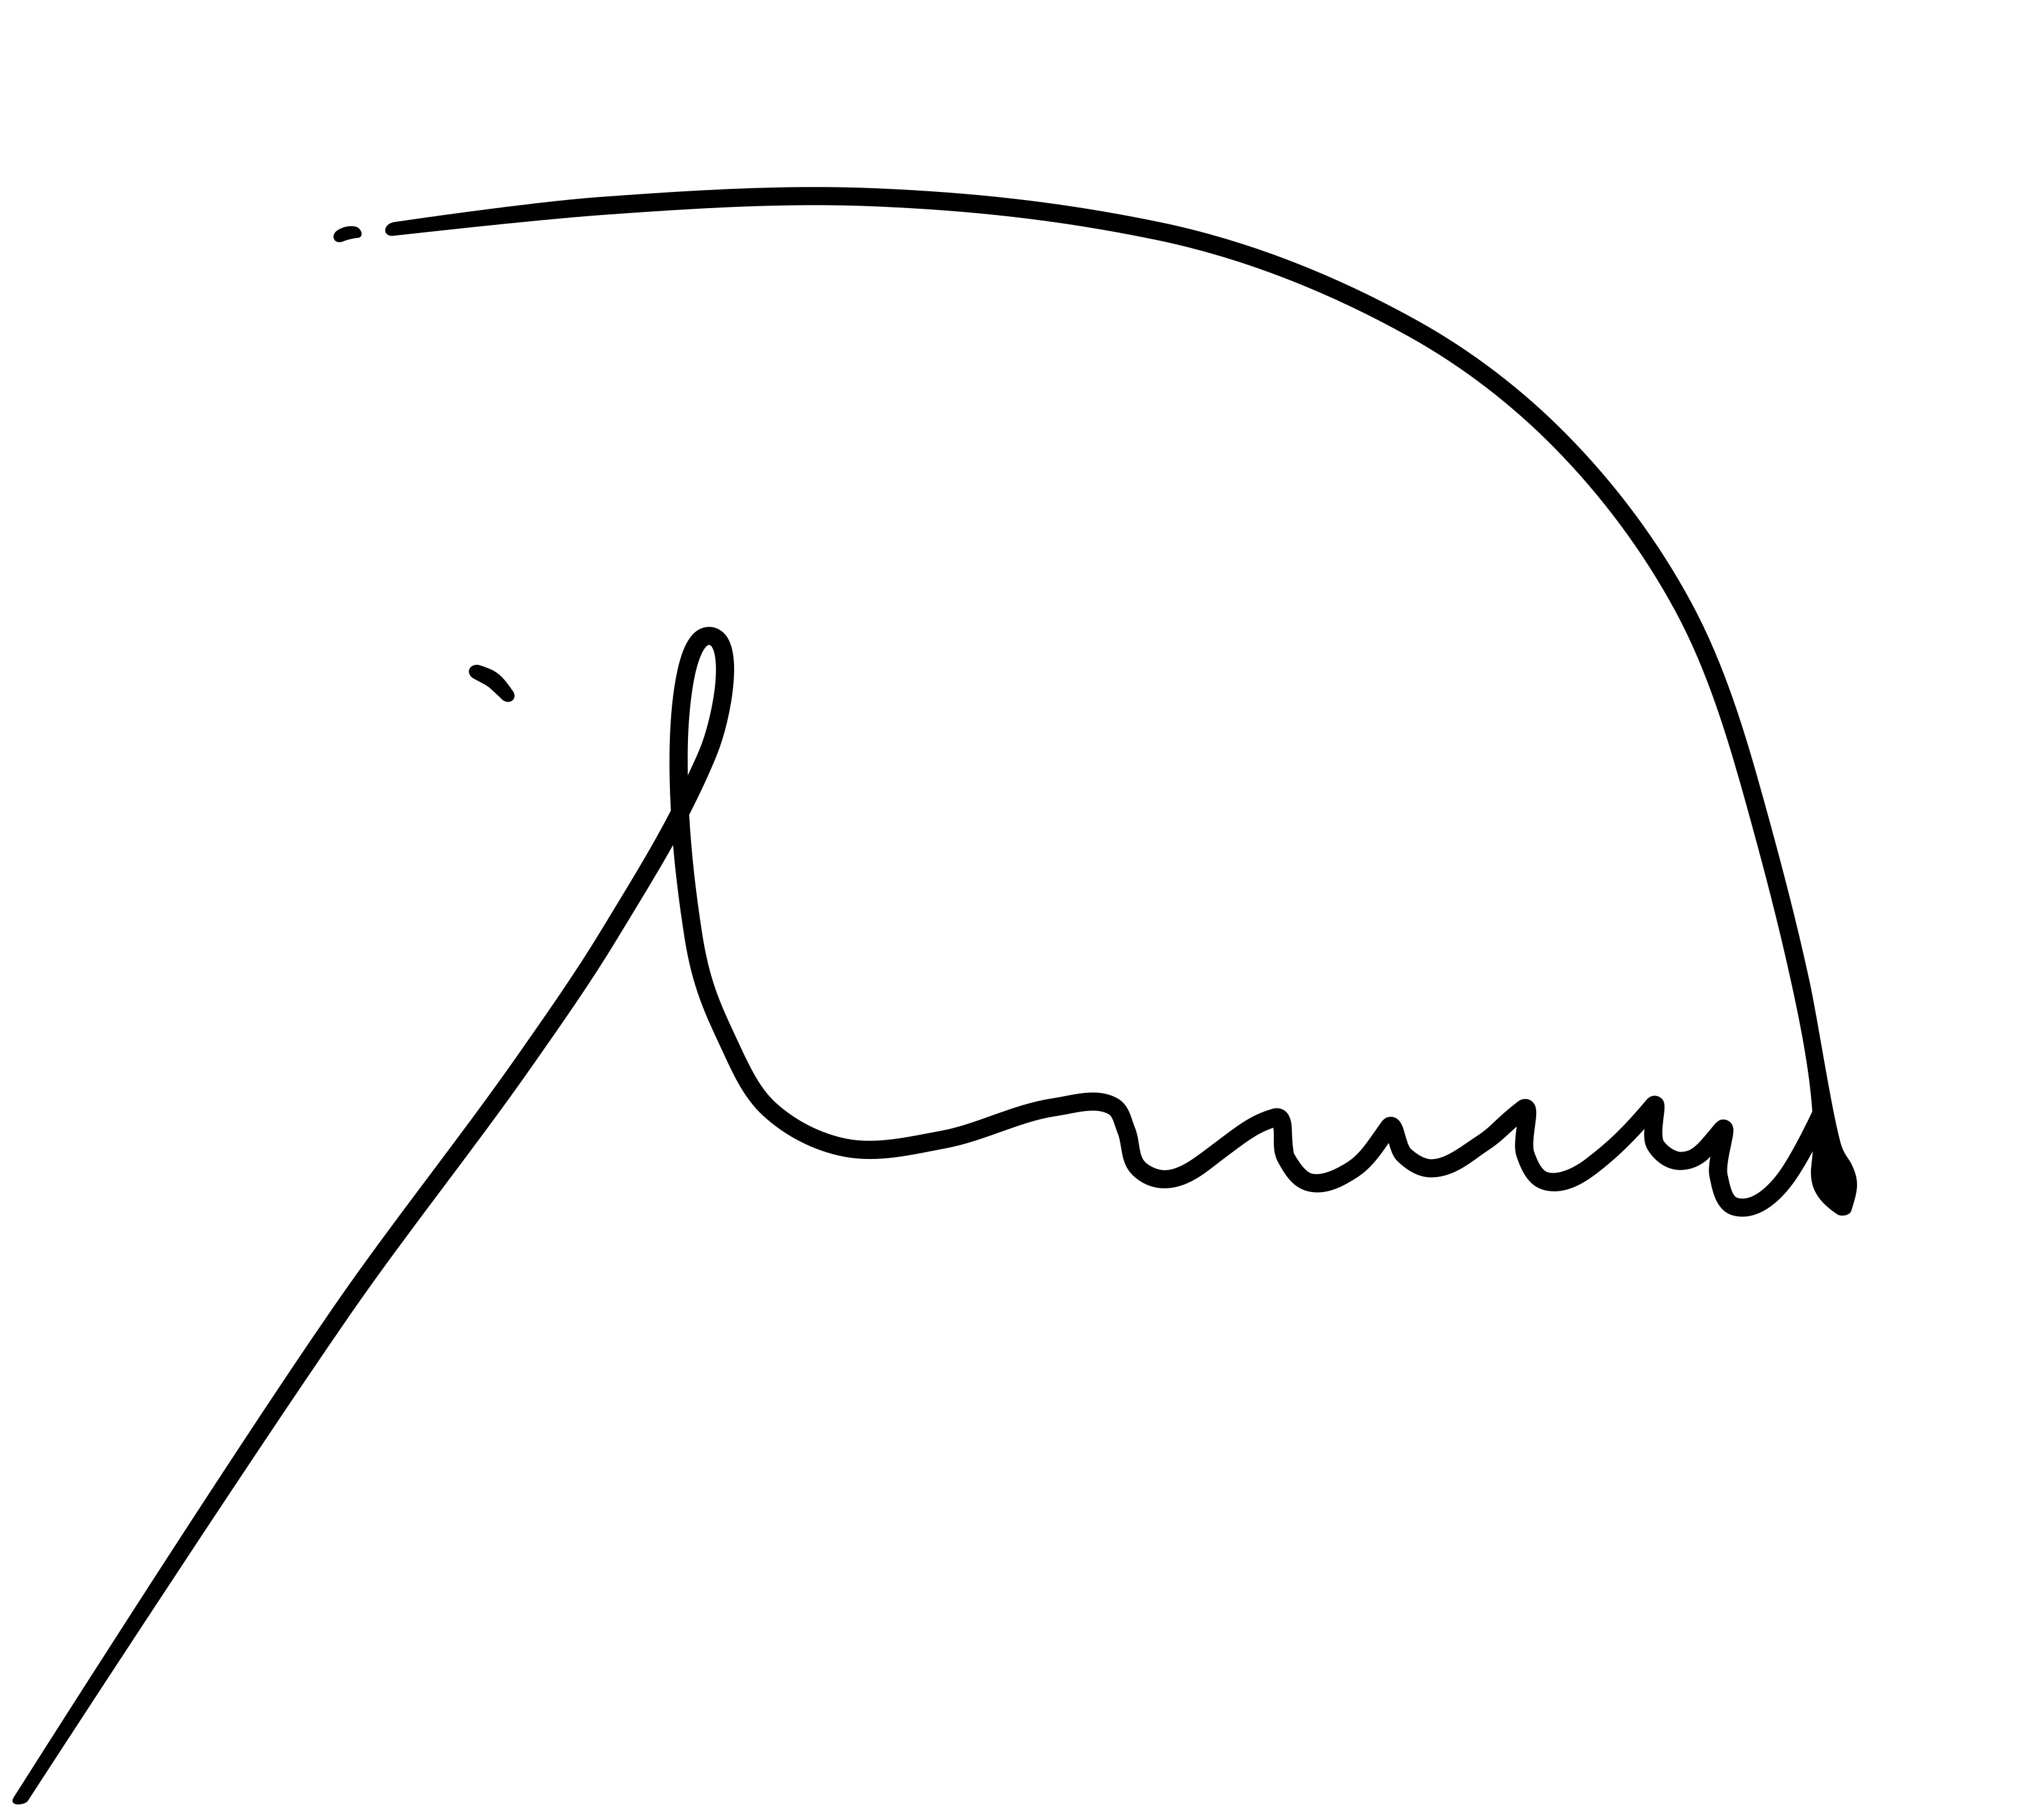
Signature of: christian vittori